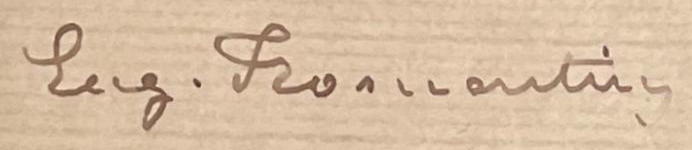
Signature of: eugène fromentin